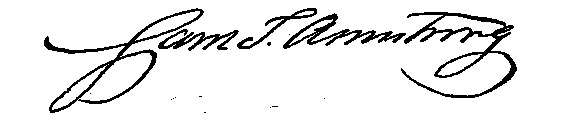
Signature of: samuel turell armstrong